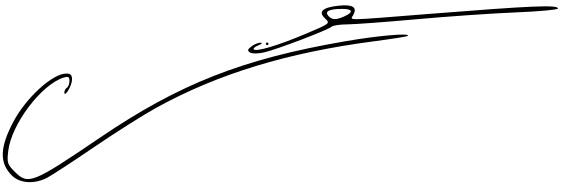
Signature of: élisabeth borne